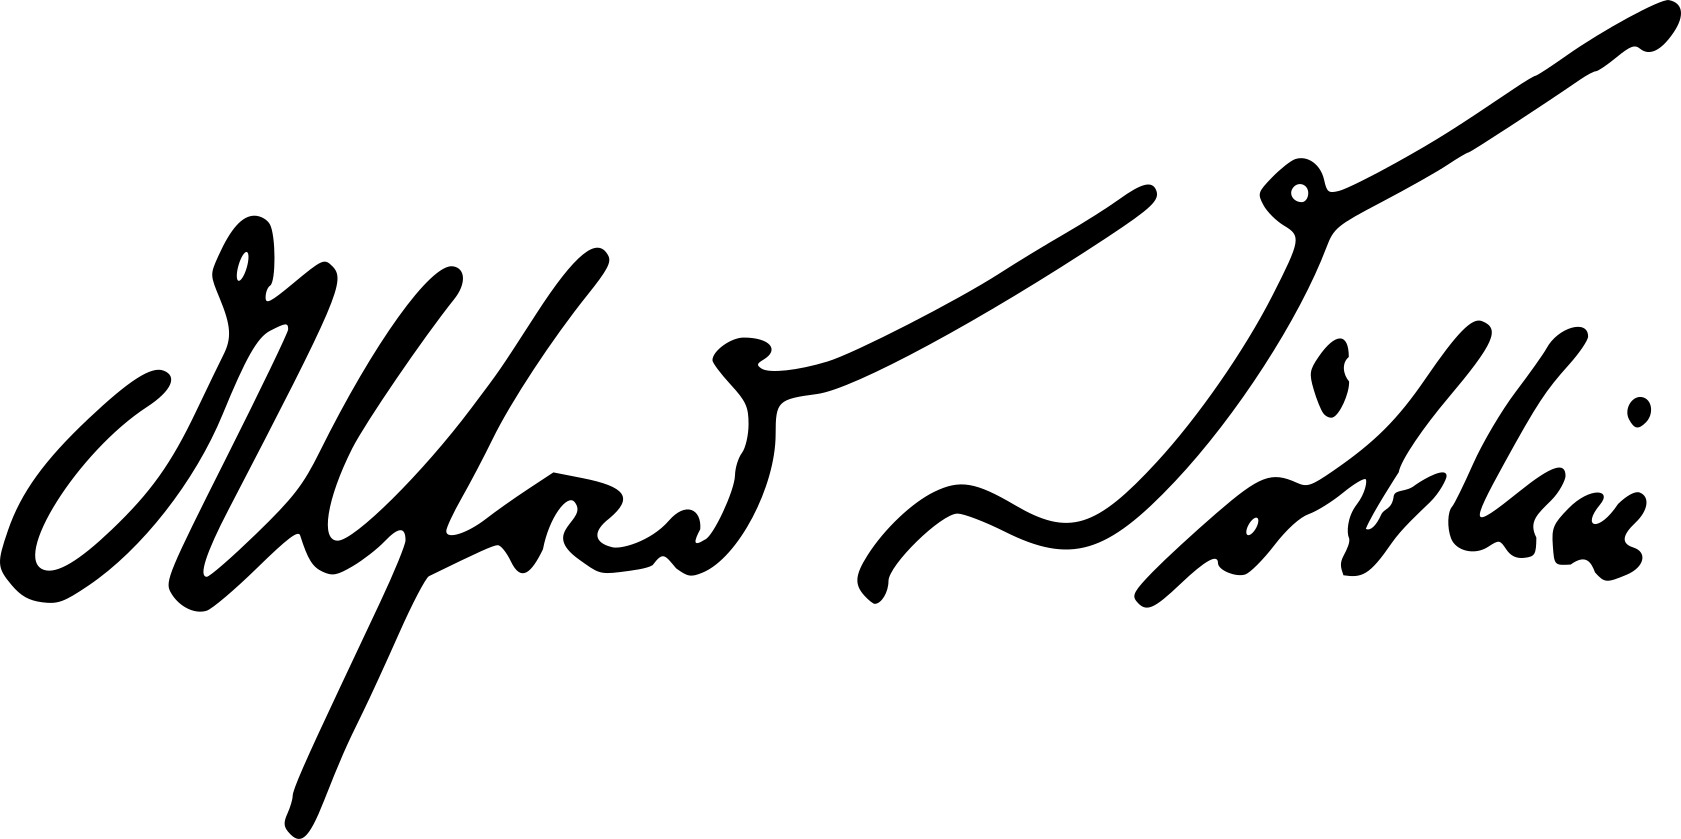
Signature of: alfred döblin